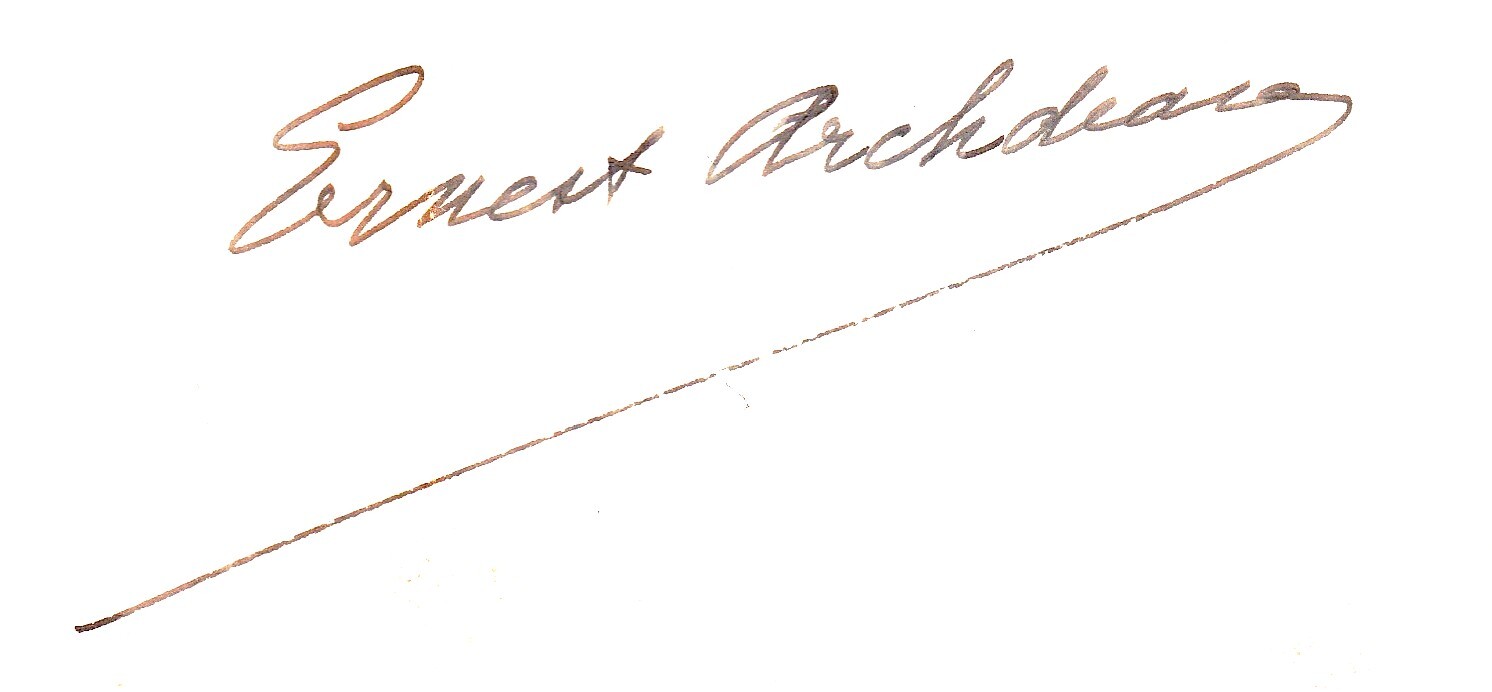
Signature of: ernest archdeacon